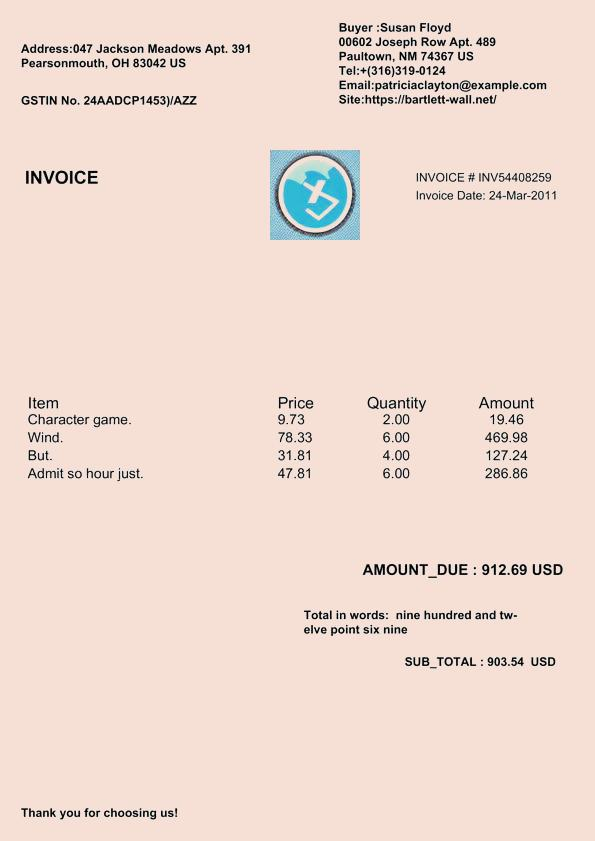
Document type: Invoice